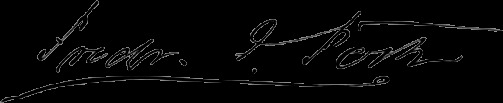
Signature of: frederick august poth